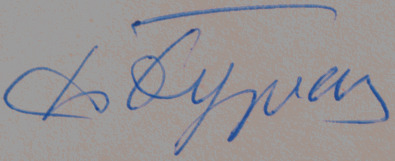
Signature of: fyodor burlatsky